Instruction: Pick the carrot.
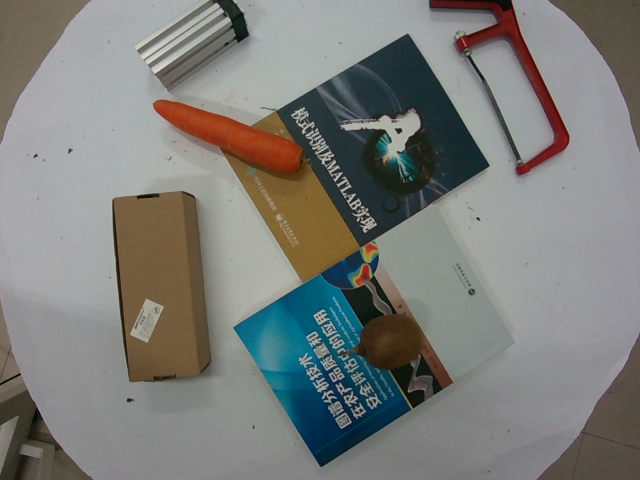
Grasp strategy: vertical